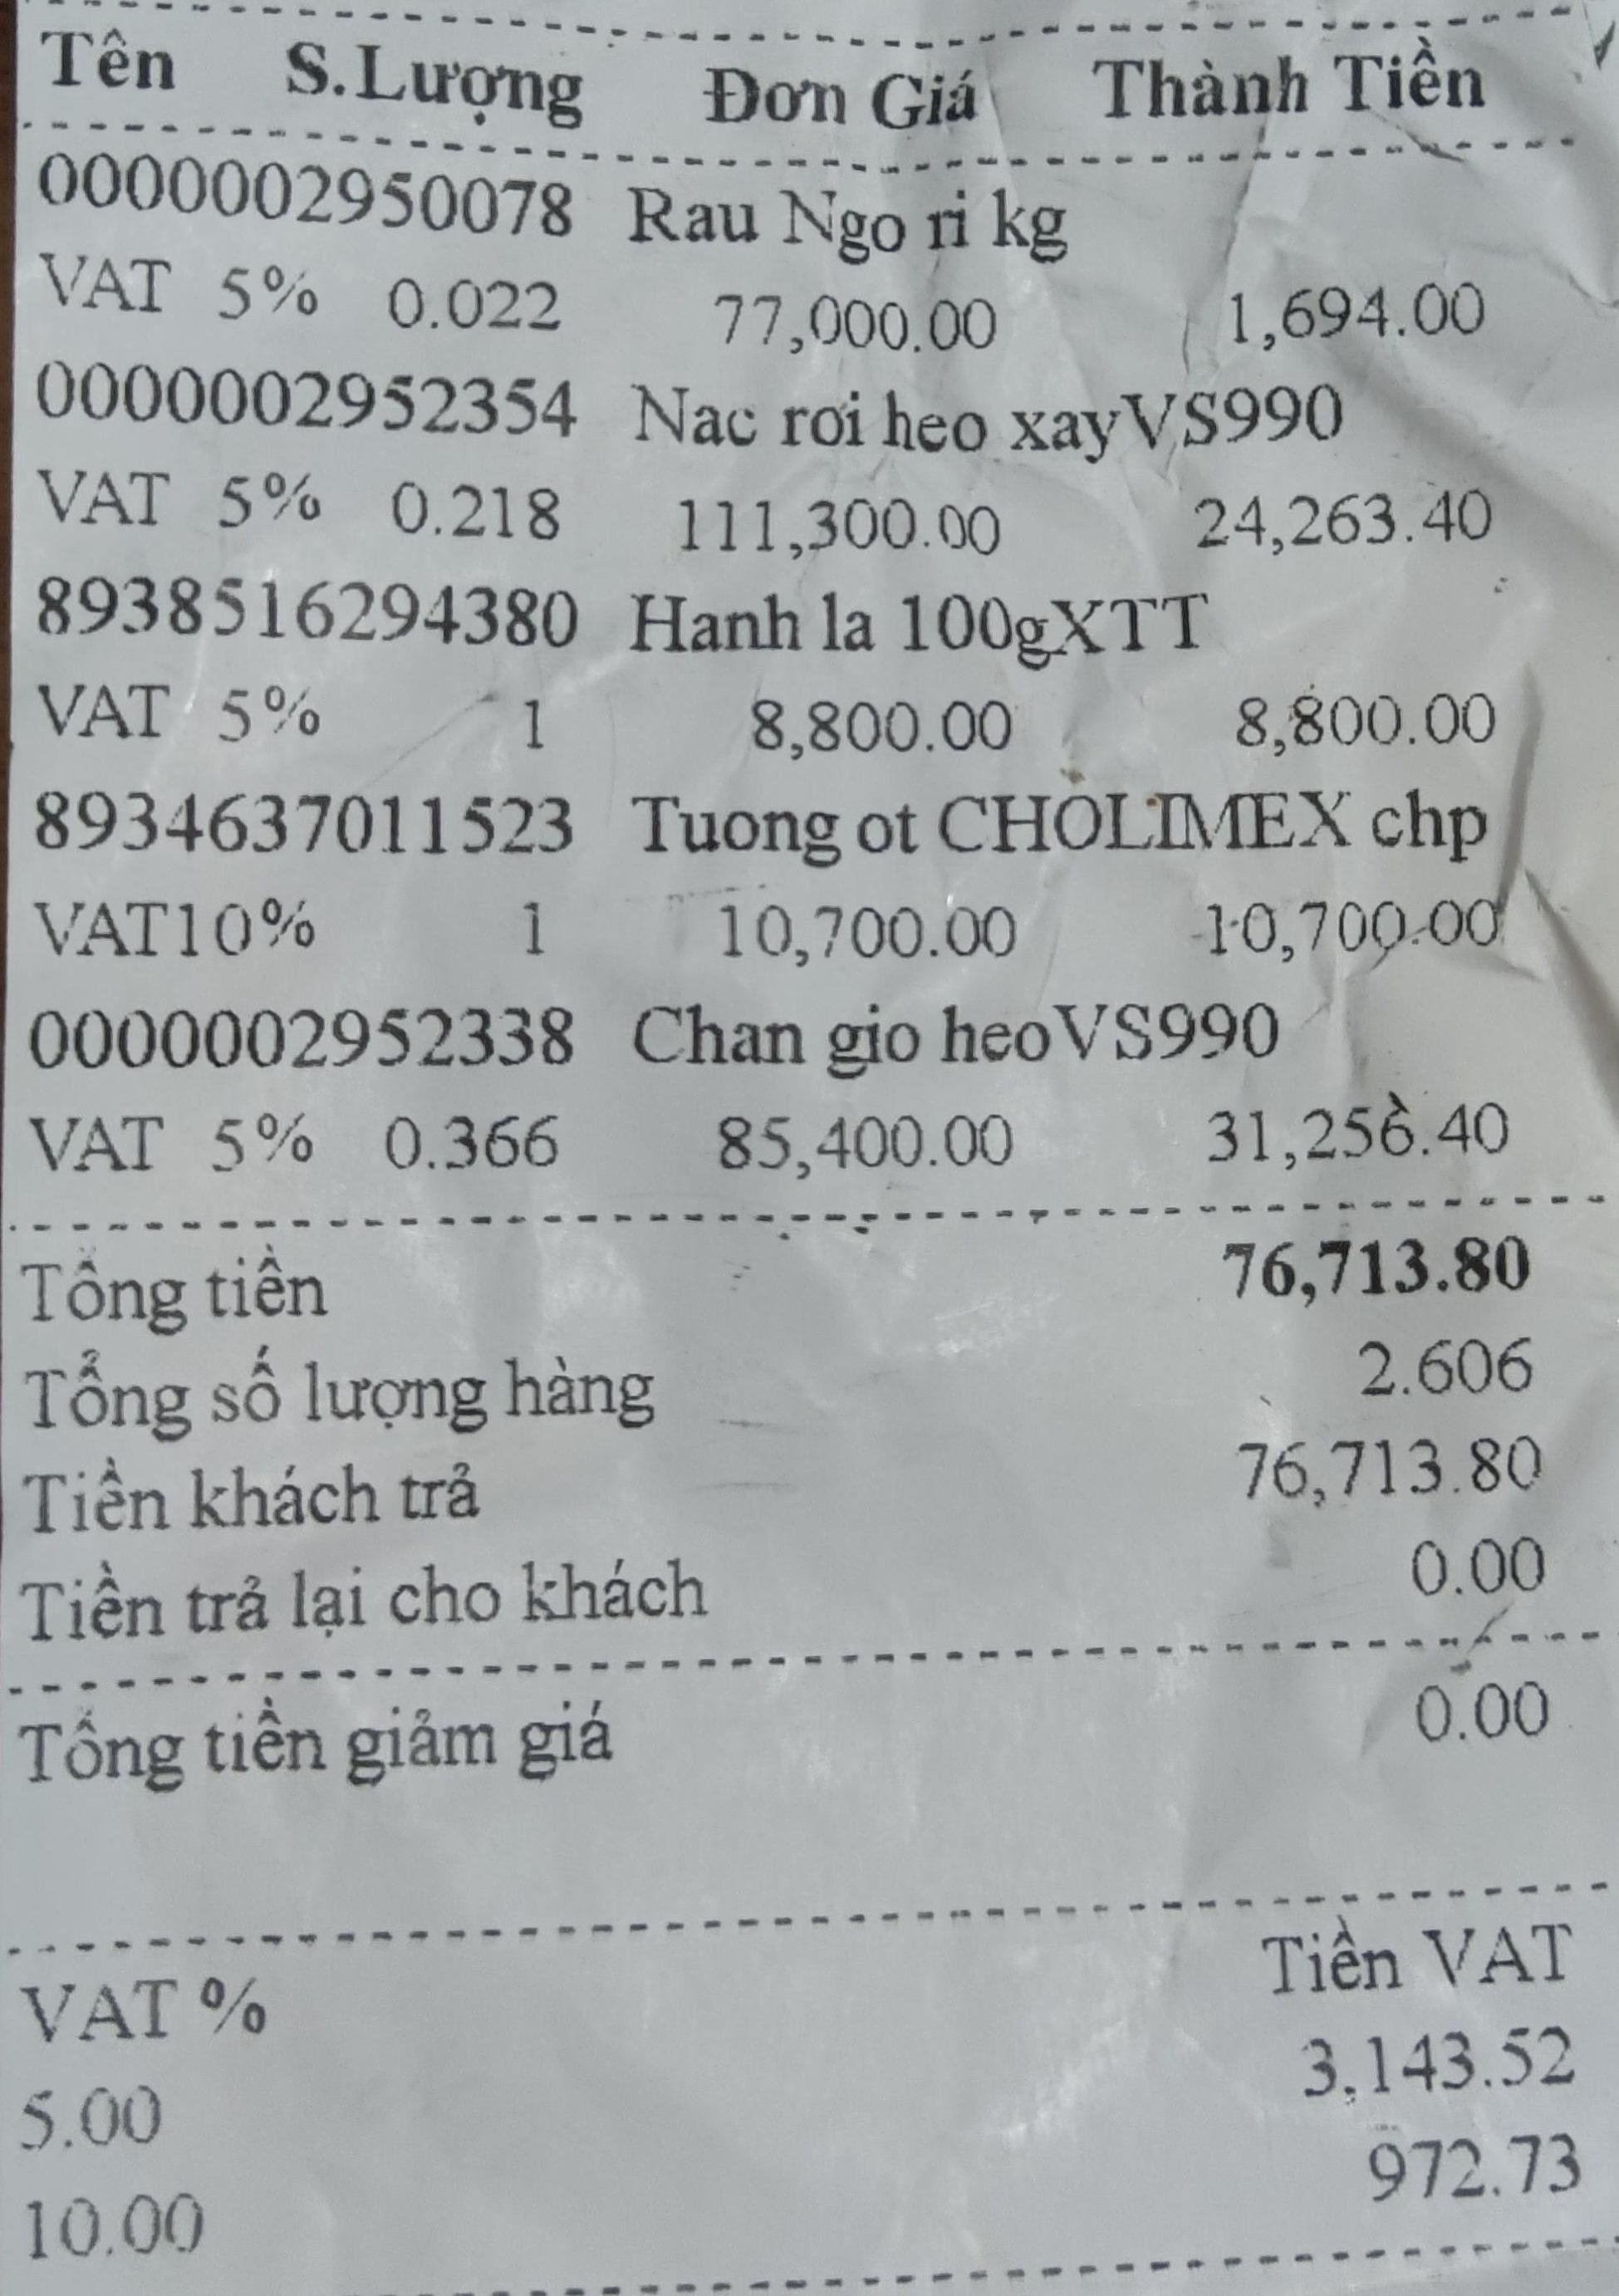
<table>
<tr>
<th>Tên</th>
<th>S.Lượng</th>
<th>Đơn Giá</th>
<th>Thành Tiền</th>
</tr>
<tr>
<td>0000002950078 Rau Ngo ri kg</br>VAT 5%</td>
<td>0.022</td>
<td>77,000.00</td>
<td>1,694.00</td>
</tr>
<tr>
<td>0000002952354 Nac roi heo xayVS990</br>VAT 5%</td>
<td>0.218</td>
<td>111,300.00</td>
<td>24,263.40</td>
</tr>
<tr>
<td>8938516294380 Hanh la 100gXTT</br>VAT 5%</td>
<td>1</td>
<td>8,800.00</td>
<td>8,800.00</td>
</tr>
<tr>
<td>8934637011523 Tuong ot CHOLIMEX chp</br>VAT 5%</td>
<td>1</td>
<td>10,700.00</td>
<td>10,700.00</td>
</tr>
<tr>
<td>0000002952338 Chan gio heoVS990</br>VAT 5%</td>
<td>0.366</td>
<td>85,400.00</td>
<td>31,256.40</td>
</tr>
</table>

Tổng tiền 76,713.80
Tổng số lượng hàng 2.606
Tiền khách trả 76,713.80
Tiền trả lại cho khách 0.00
Tổng tiền giảm giá 0.00

Tiền VAT
VAT % 3,143.52
5.00 972.73
10.00